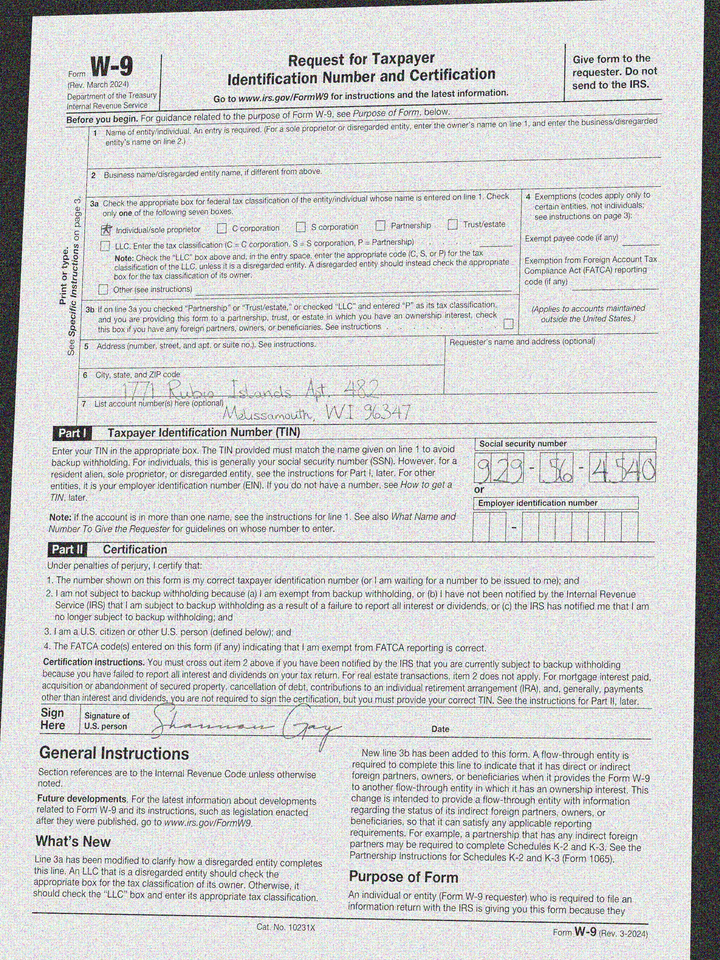
adr1: 1771 Rubio Islands Apt. 482
adr2: Melissamouth, WI 96347
cbx: yes
ssn: 929564540